Question: What appears to be the issue?
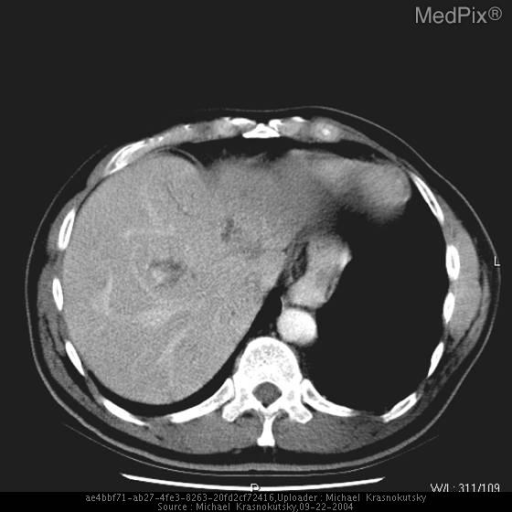
Answer: The findings suggest Axial CT images after administration of intravenous contrast demonstrate a mass in the head of the pancreas with dilated pancreatic ducts.  A more superior image through the liver shows dilated intrahepatic biliary tree secondary to obstruction of the common bile duct by pancreatic mass. Axial CT image after administration of intravenous contrast throught the liver demonstrates areas of low (fluid) density within the liver representing dilated intrahepatic biliary ducts.  This is secondary common bile duct being obstructed by the pancreatic mass.. The patient might have a history of 55 year old male presented to his primary care doctor with weight loss and abdominal discompfort..